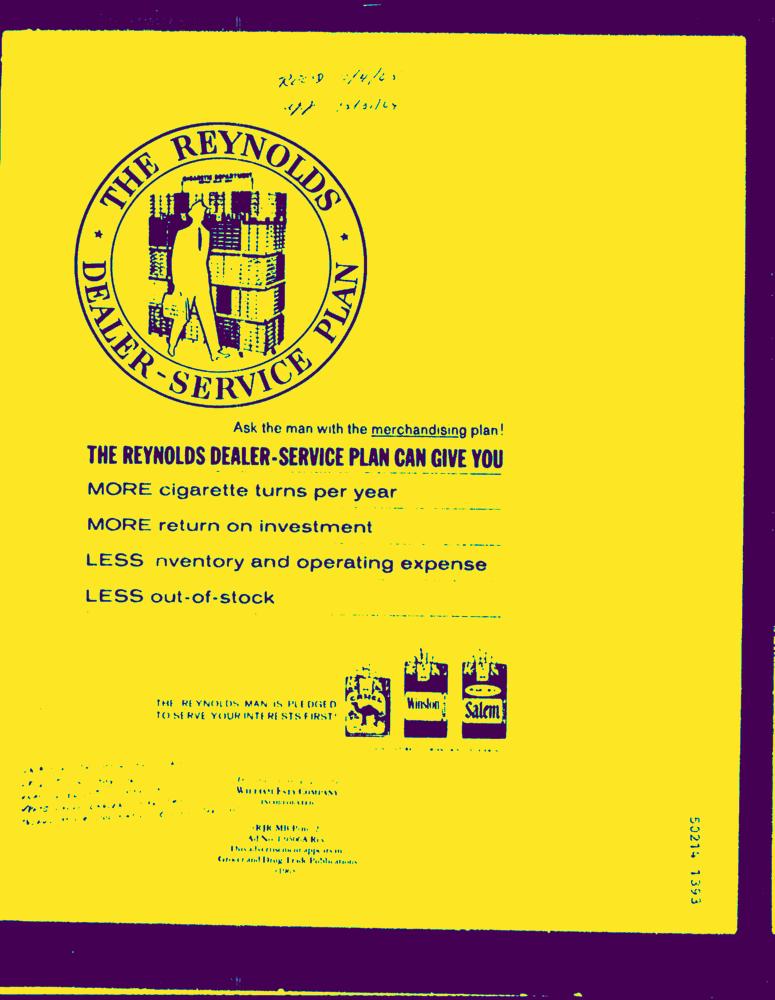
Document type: AD